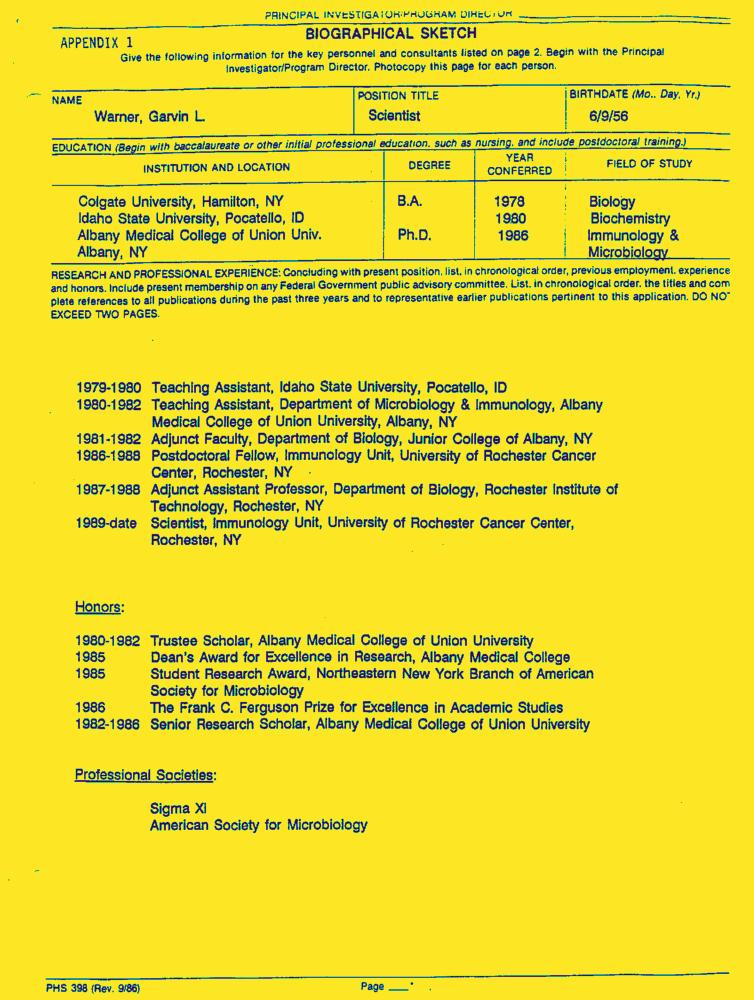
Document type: Resume-Doc